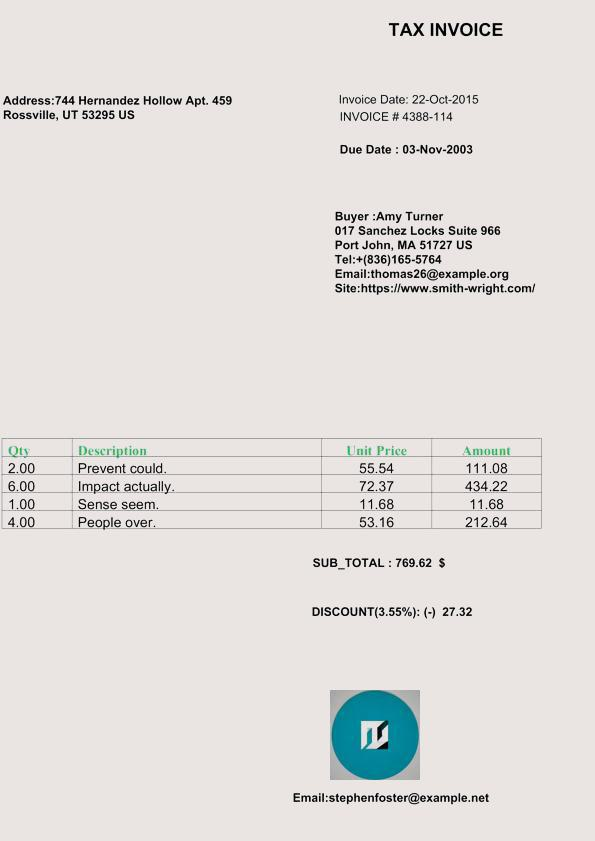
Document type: Invoice